Question: What might the diagnosis be?
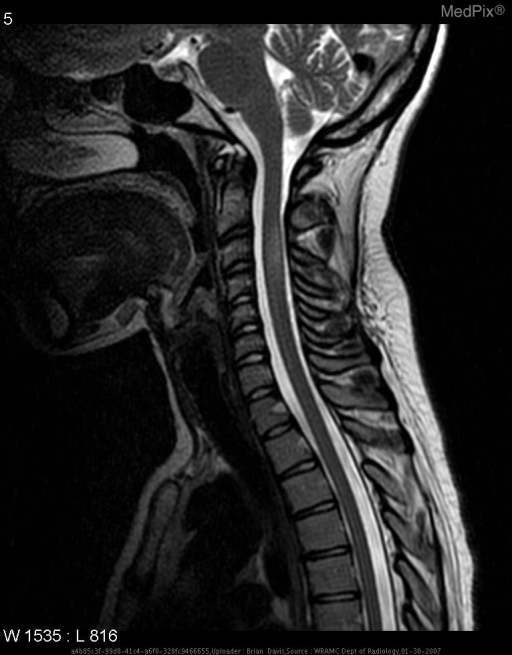
Answer: The possible diagnosis includes •  CNS infection (Lyme disease, syphilis, HIV infection, human T-lymphotrophic virus type I)

•  CNS inflammatory condition (sarcoidosis, SLE, Sj?gren's syndrome)

•  CNS microvascular disease (HTN, DM, vasculitis)

•  Genetic disorder (leukodystrophy, hereditary myelopathy, mitochondrial disease)

•  Structural or compressive condition of the brain and spinal cord

•  Vitamin B12 deficiency

•  Multiple sclerosis.